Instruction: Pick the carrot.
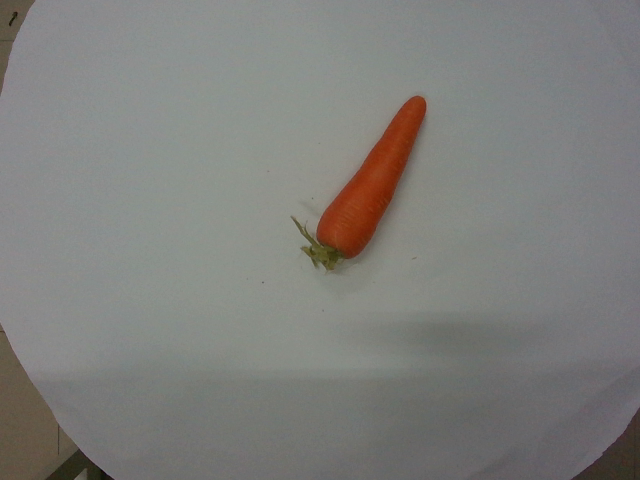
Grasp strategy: vertical